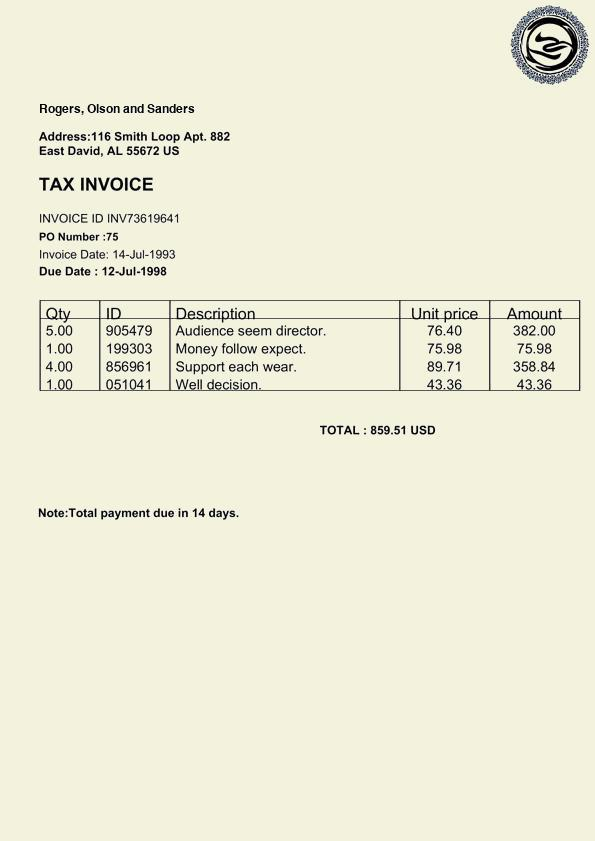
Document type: Invoice